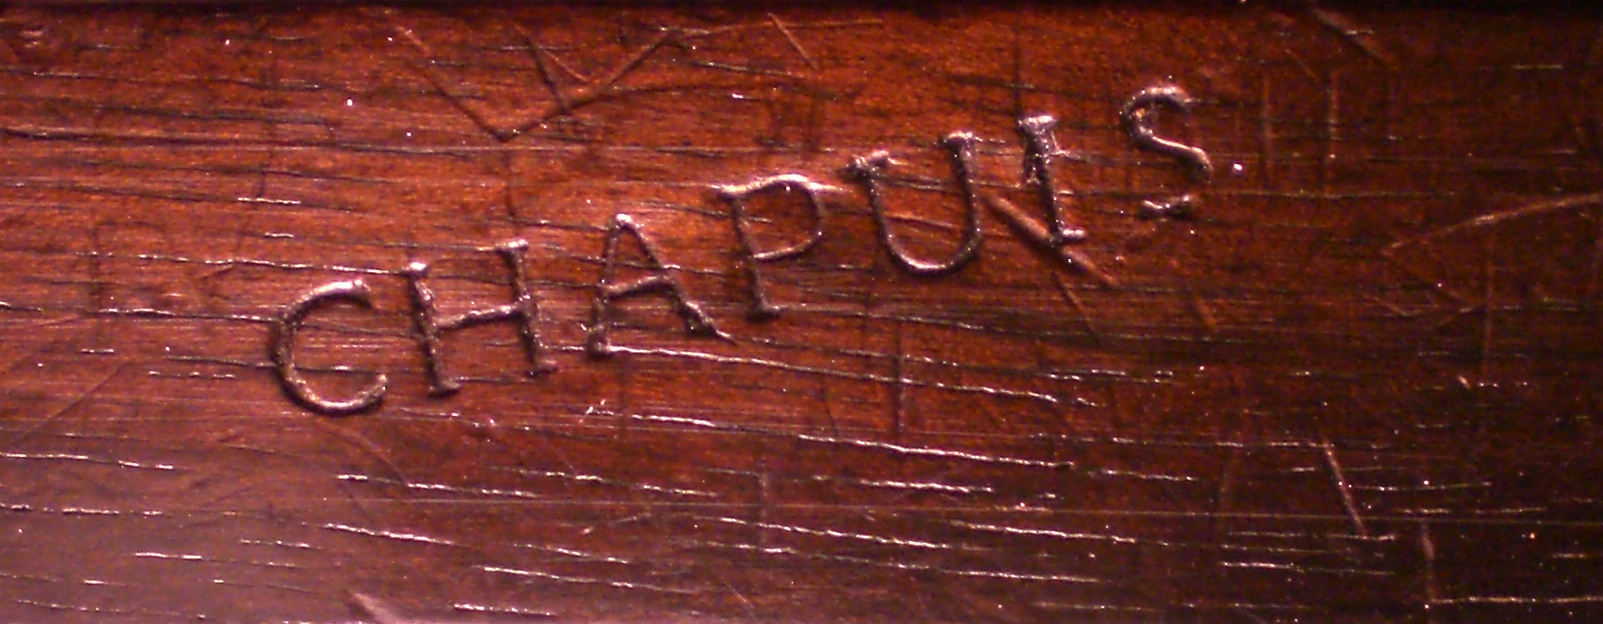
Signature of: jean joseph chapuis